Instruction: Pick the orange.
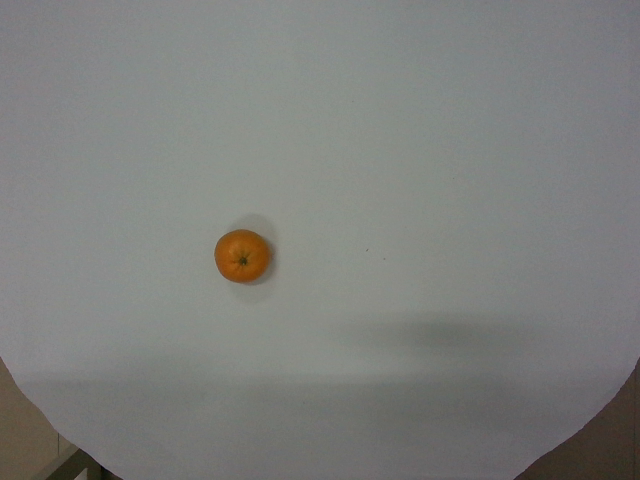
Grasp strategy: vertical